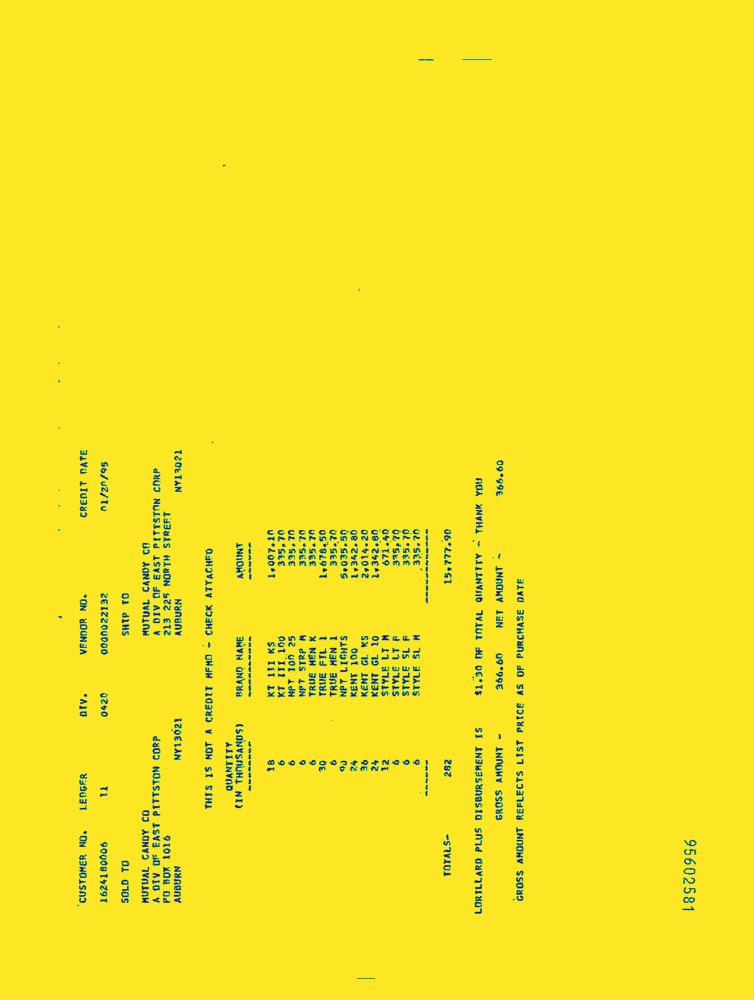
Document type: Invoice-Doc